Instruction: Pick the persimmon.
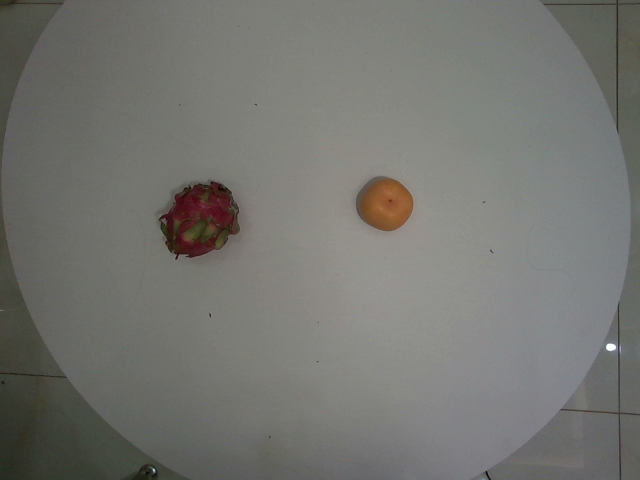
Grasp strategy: vertical